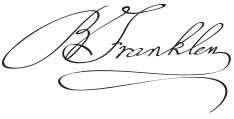
Signature of: benjamin franklin